Question: What jurisdiction, city, or county is the document associated with?
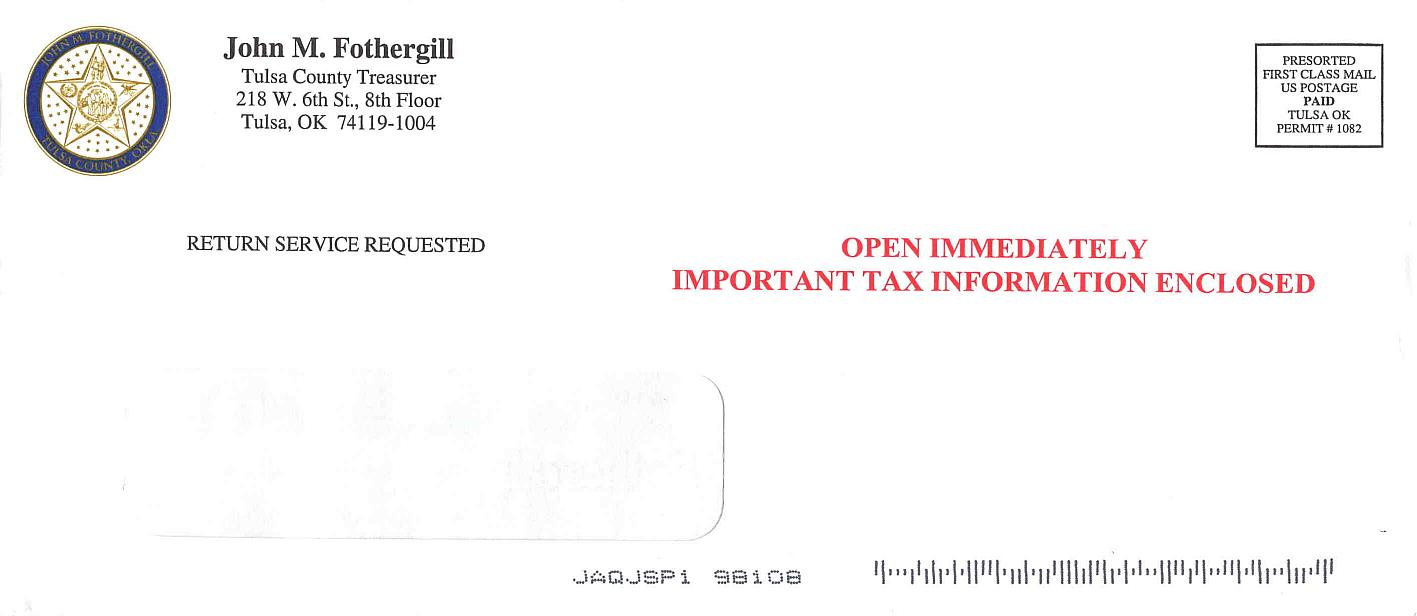
Answer: "Tulsa County"